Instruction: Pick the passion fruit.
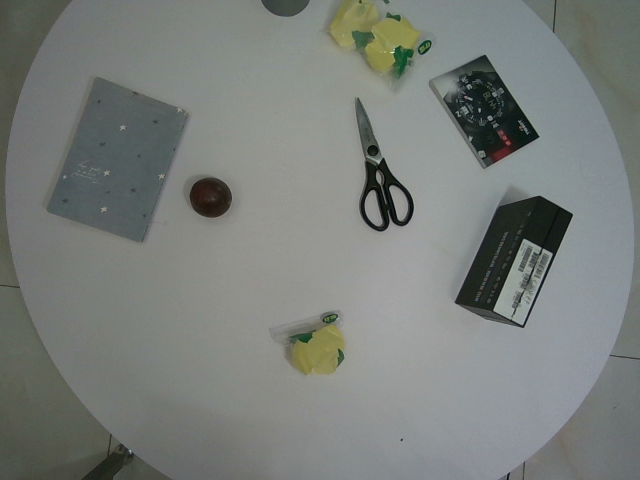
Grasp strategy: vertical